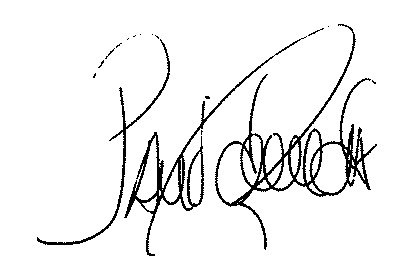
Signature of: paulo sousa